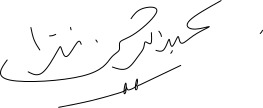
Signature of: tunku abdul rahman